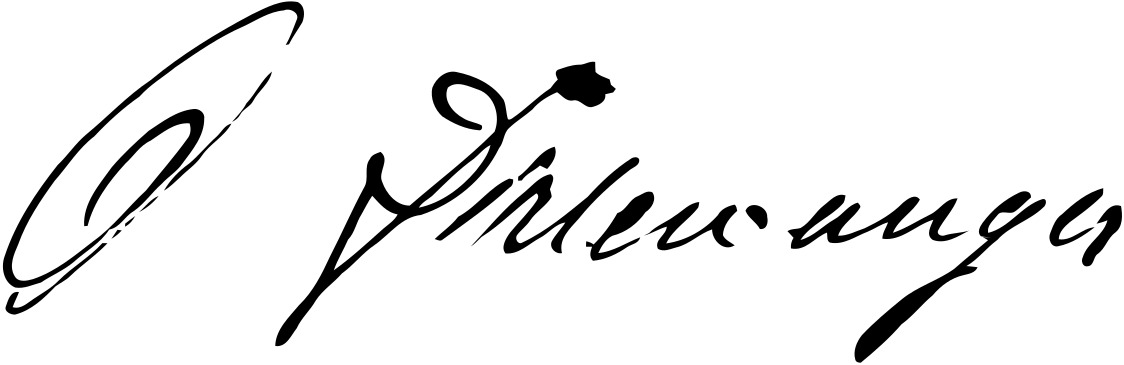
Signature of: oskar dirlewanger